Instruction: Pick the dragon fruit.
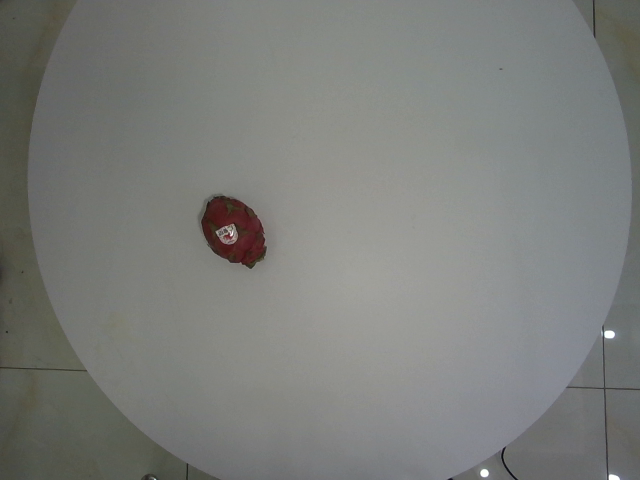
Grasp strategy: vertical